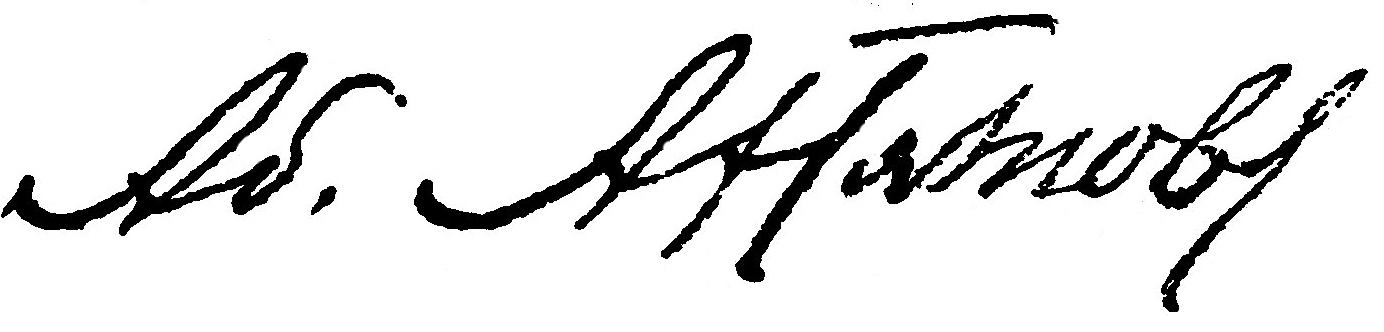
Signature of: abussugud akhtyamov